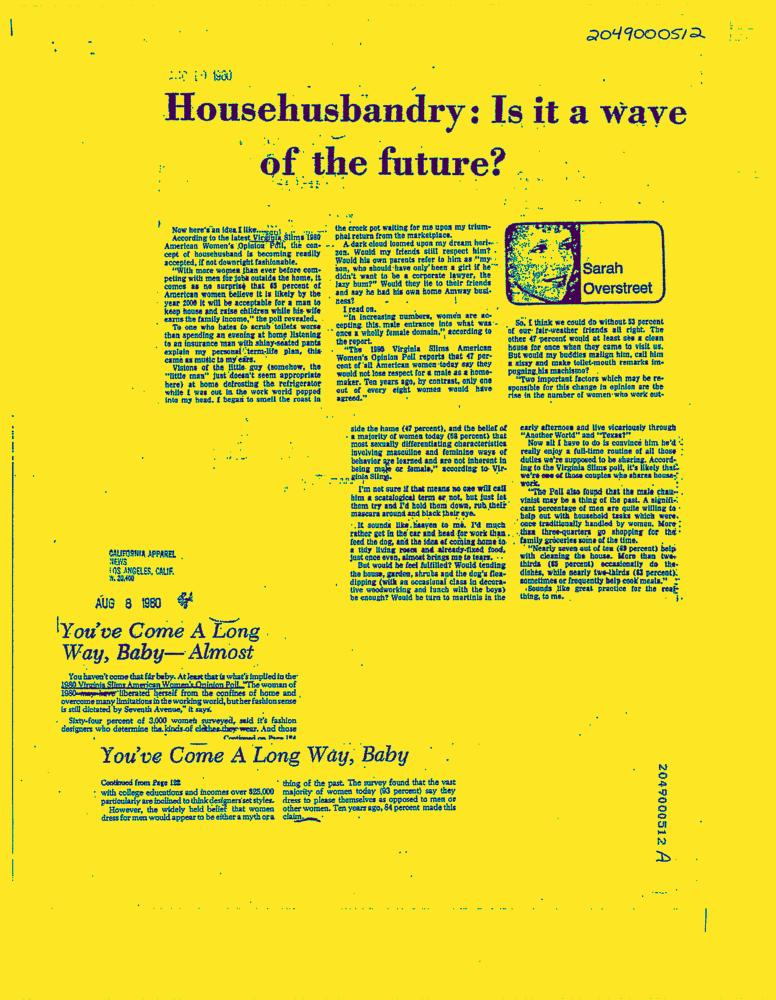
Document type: News-Article